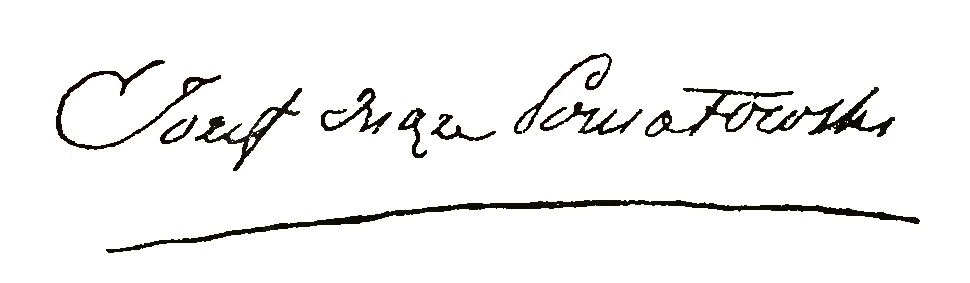
Signature of: józef poniatowski